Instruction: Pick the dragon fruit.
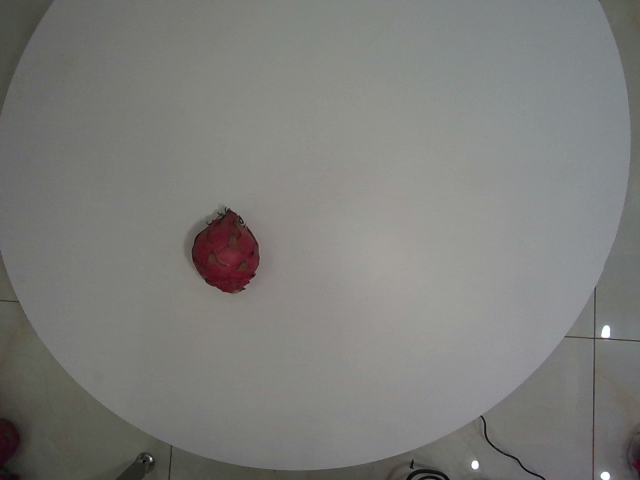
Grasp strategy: vertical